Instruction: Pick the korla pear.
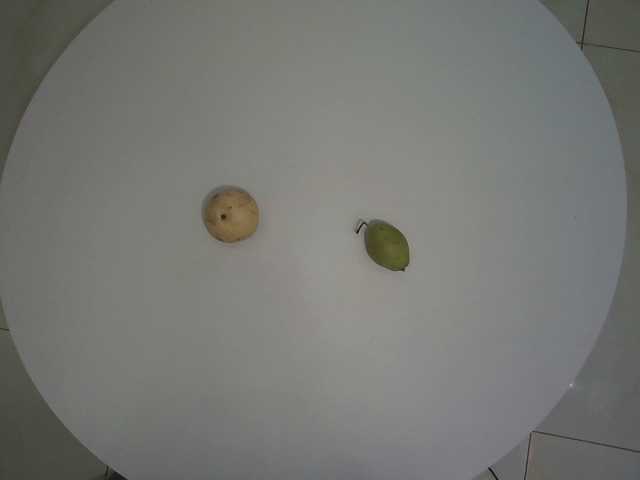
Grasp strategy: vertical